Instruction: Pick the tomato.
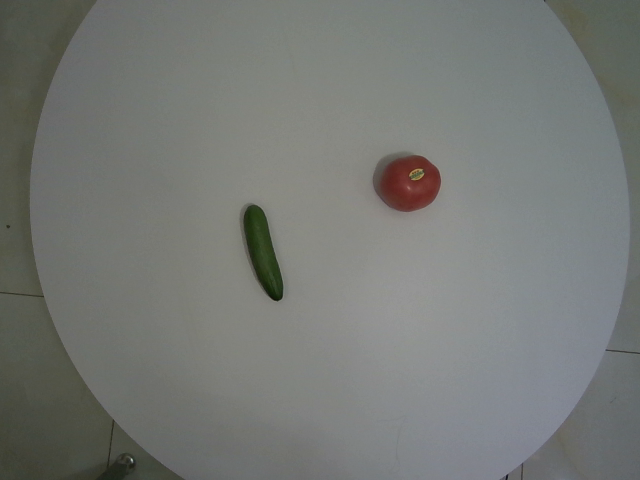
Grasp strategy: vertical